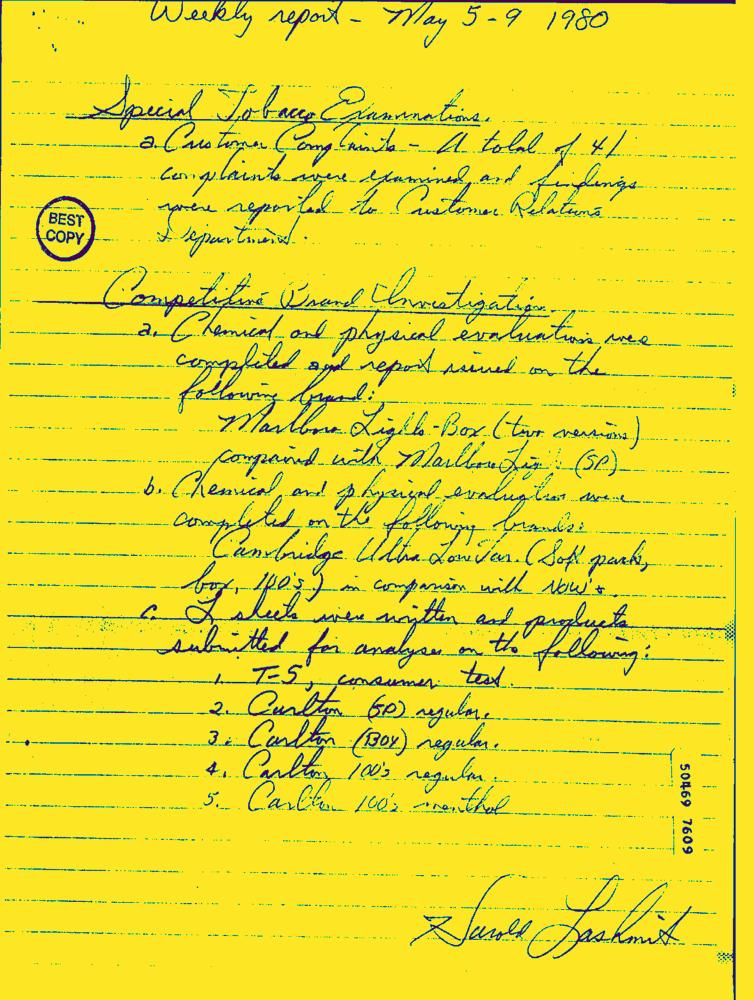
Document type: Hand-Written